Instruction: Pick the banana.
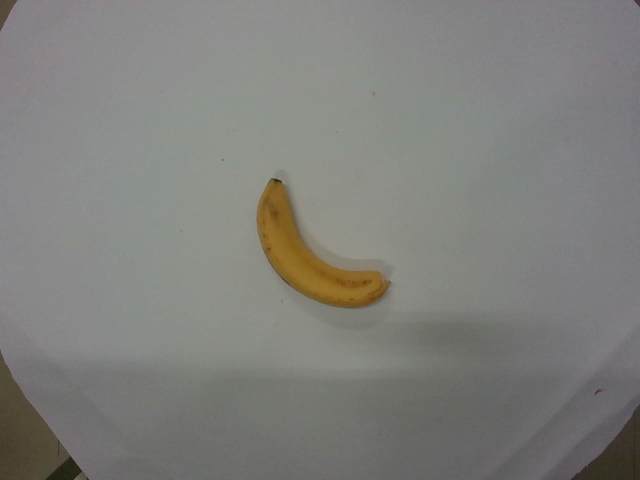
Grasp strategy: vertical